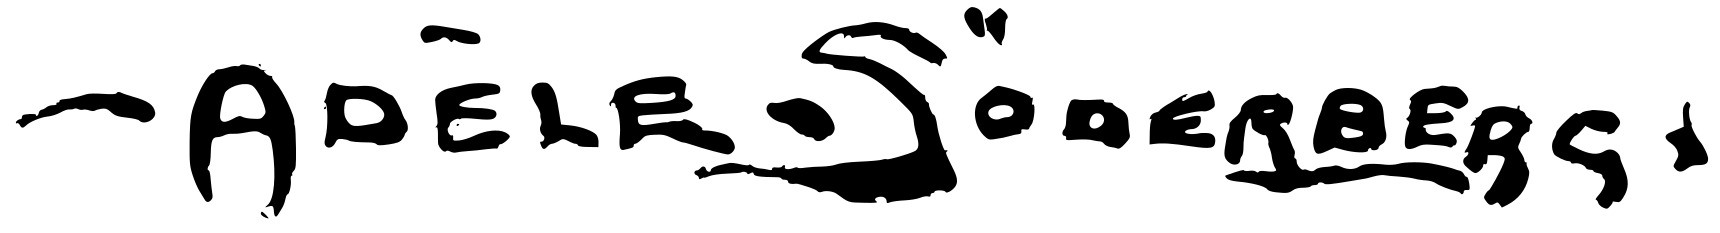
Signature of: adèle söderberg